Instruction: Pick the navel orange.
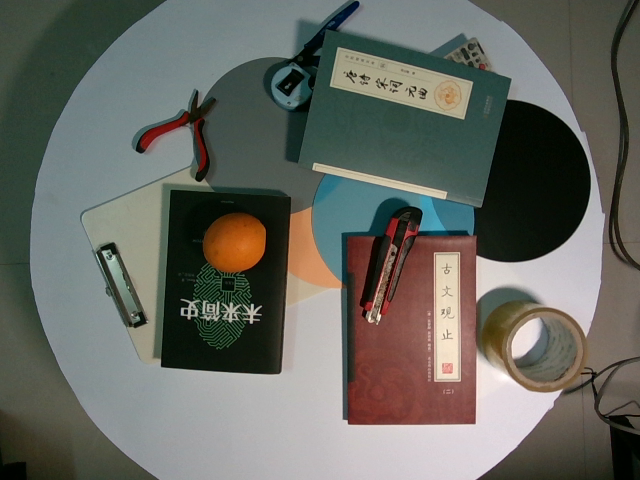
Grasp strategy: vertical